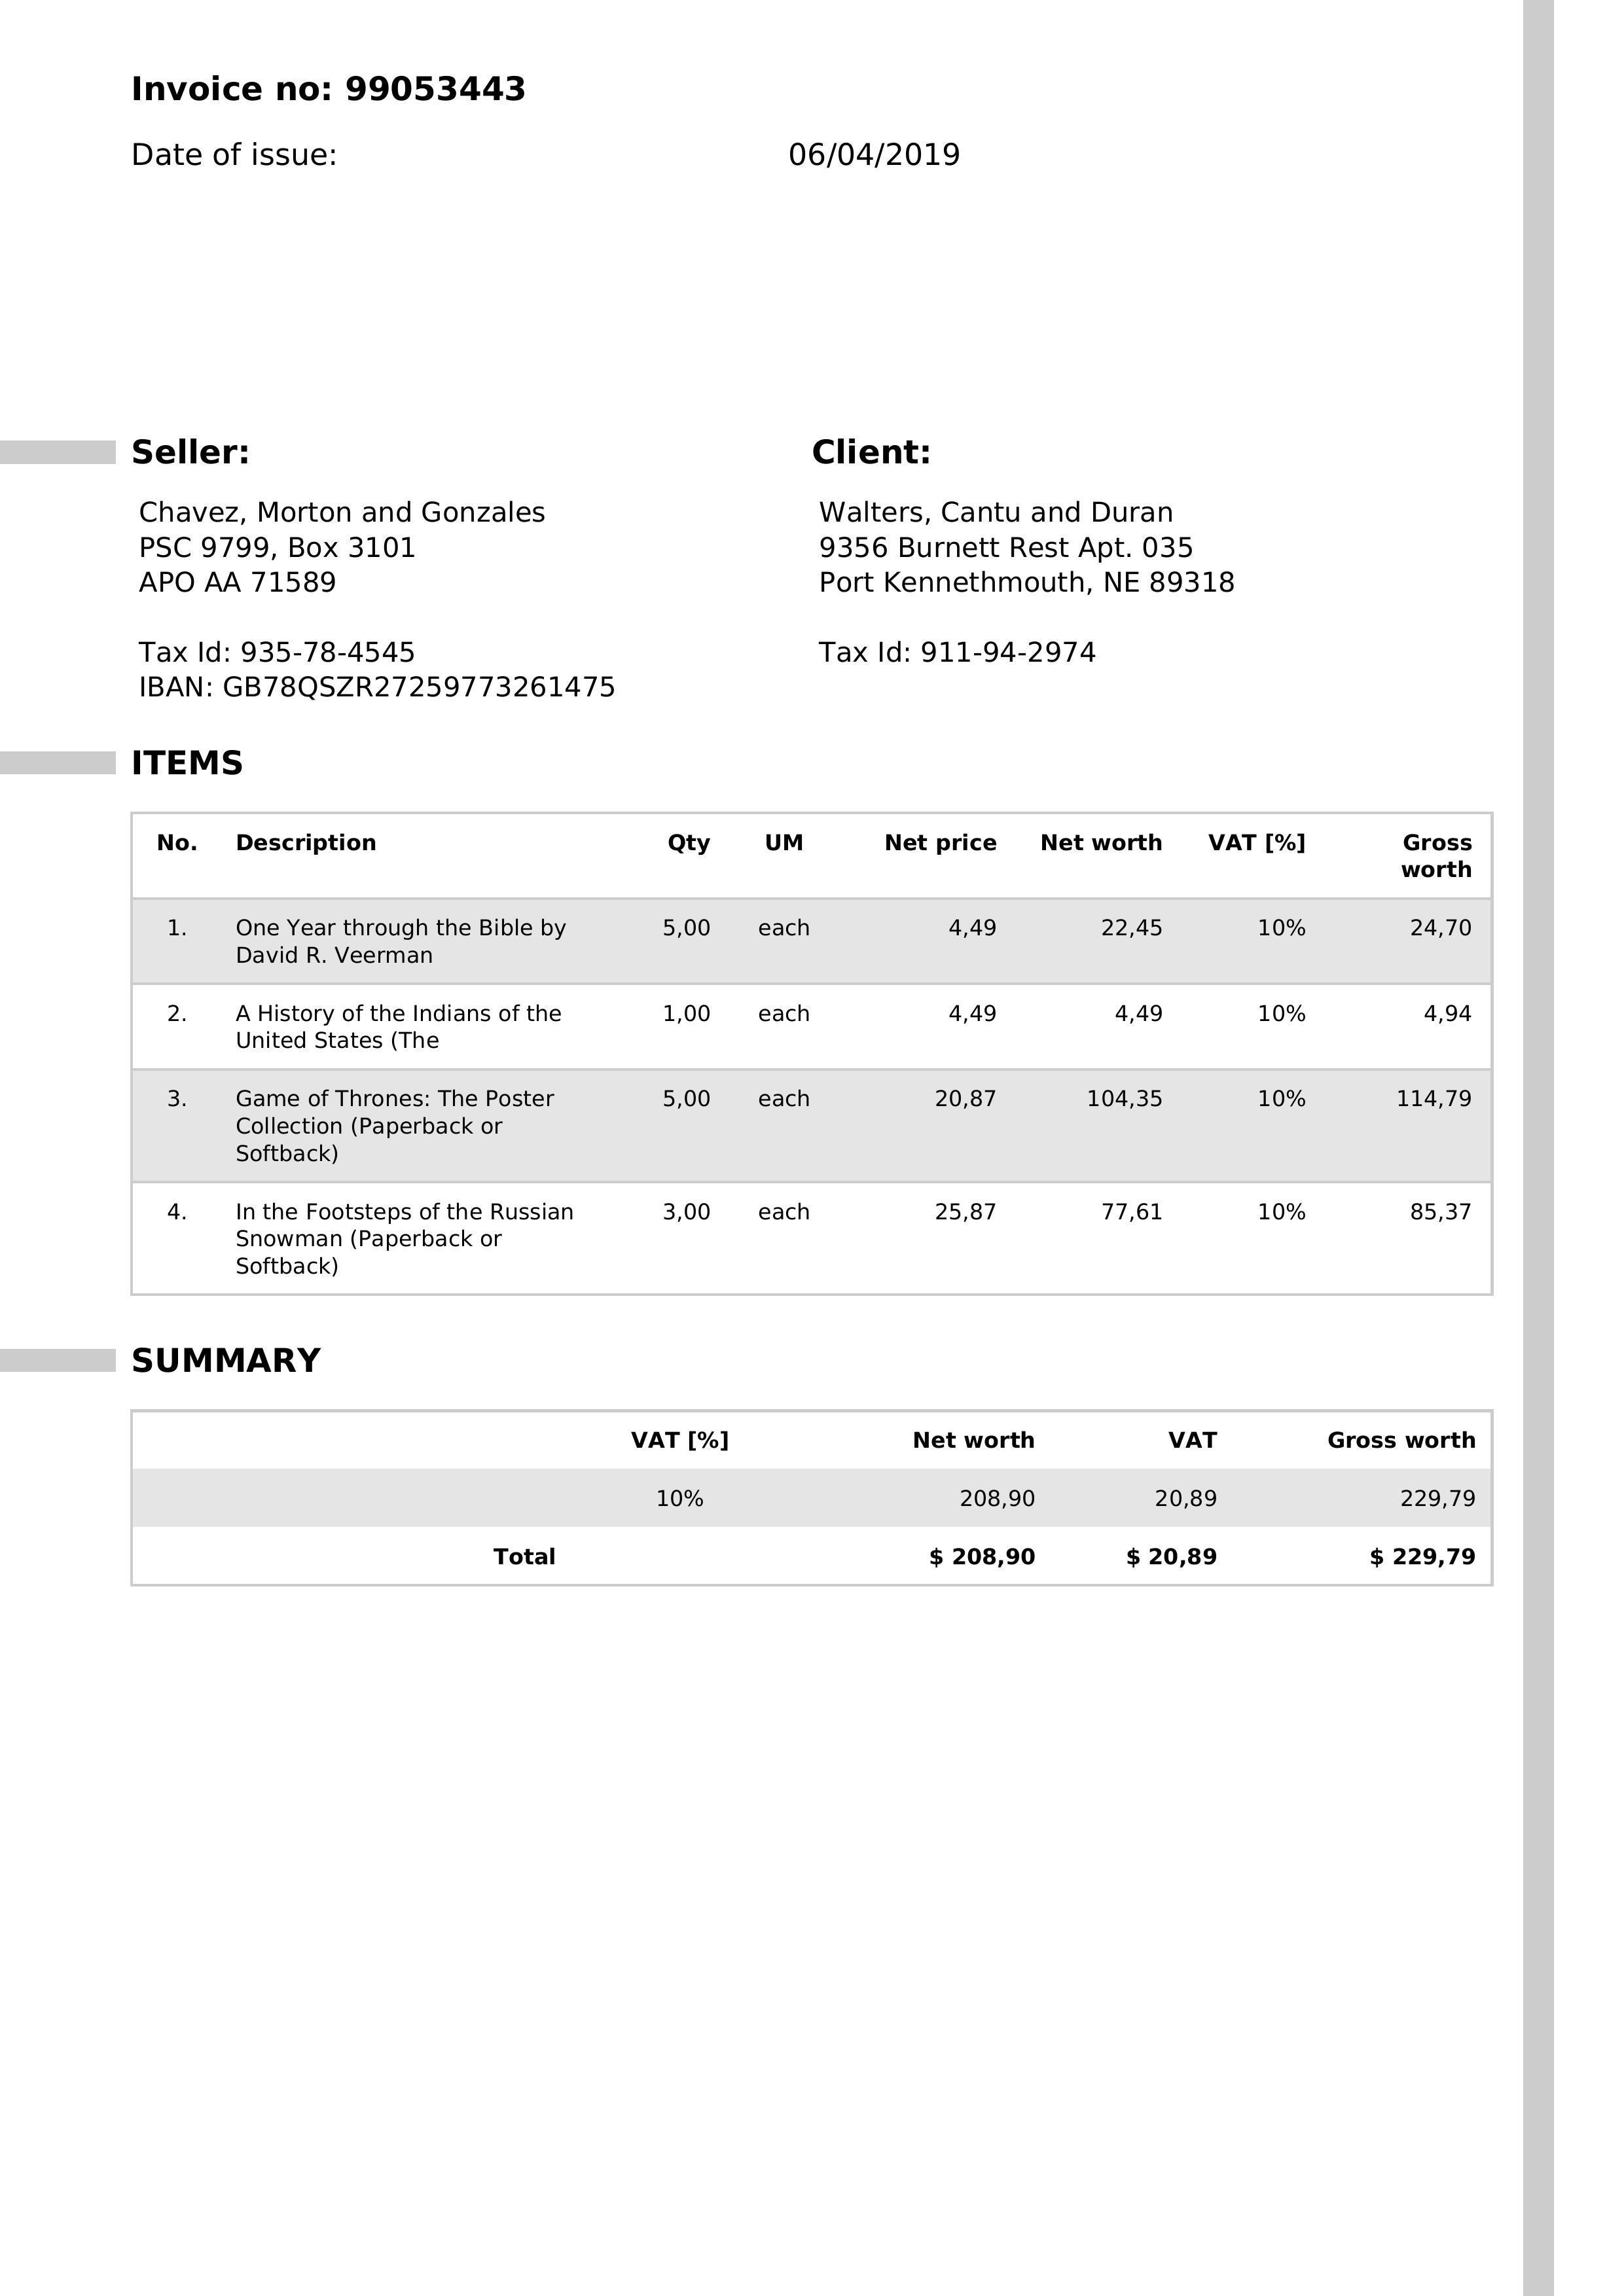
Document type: Invoice